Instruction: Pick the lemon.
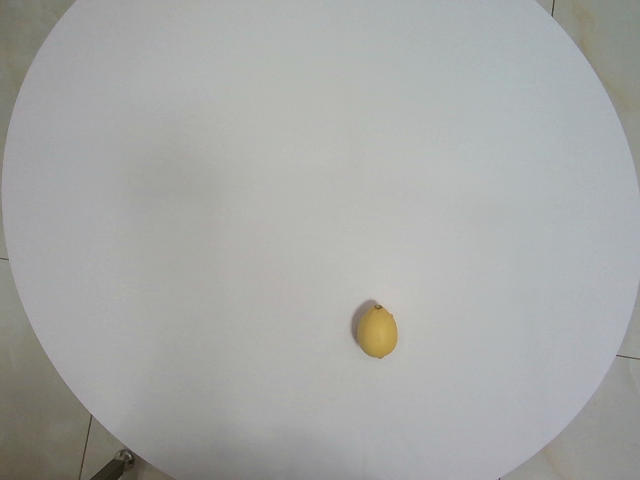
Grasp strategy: vertical